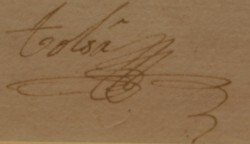
Signature of: manuel tolsá